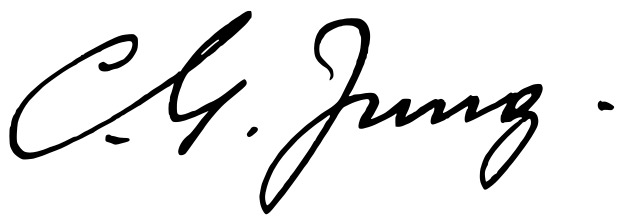
Signature of: carl jung